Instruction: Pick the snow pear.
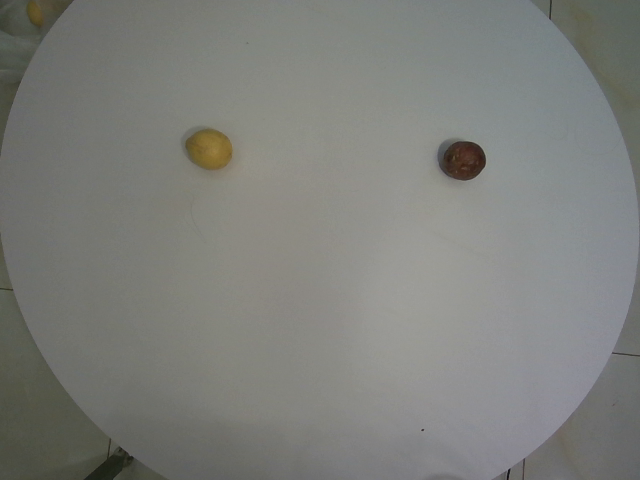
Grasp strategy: vertical